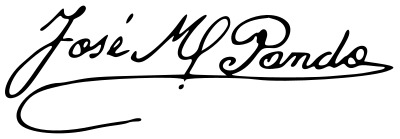
Signature of: josé manuel pando